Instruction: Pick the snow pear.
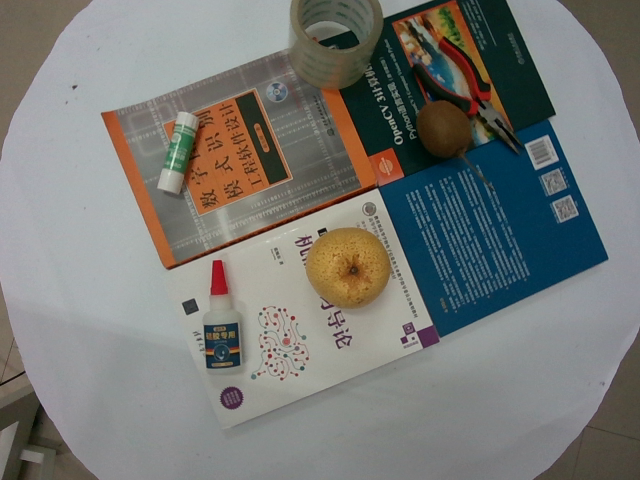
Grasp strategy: vertical